Question: What appears to be the issue?
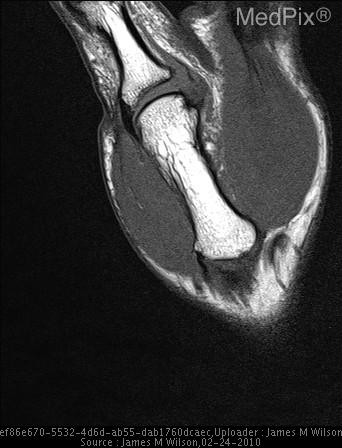
Answer: The findings suggest retracted ulnar collateral ligament with aponeurosis interposed between ligament and attachment site. Ulnar Collateral Ligament Tear, Stener Lesion seen on dorsal aspect of metacarpophalangeal joint. The patient might have a history of 28yo male with no significant PMH presents with CC of "sprained right thumb.".